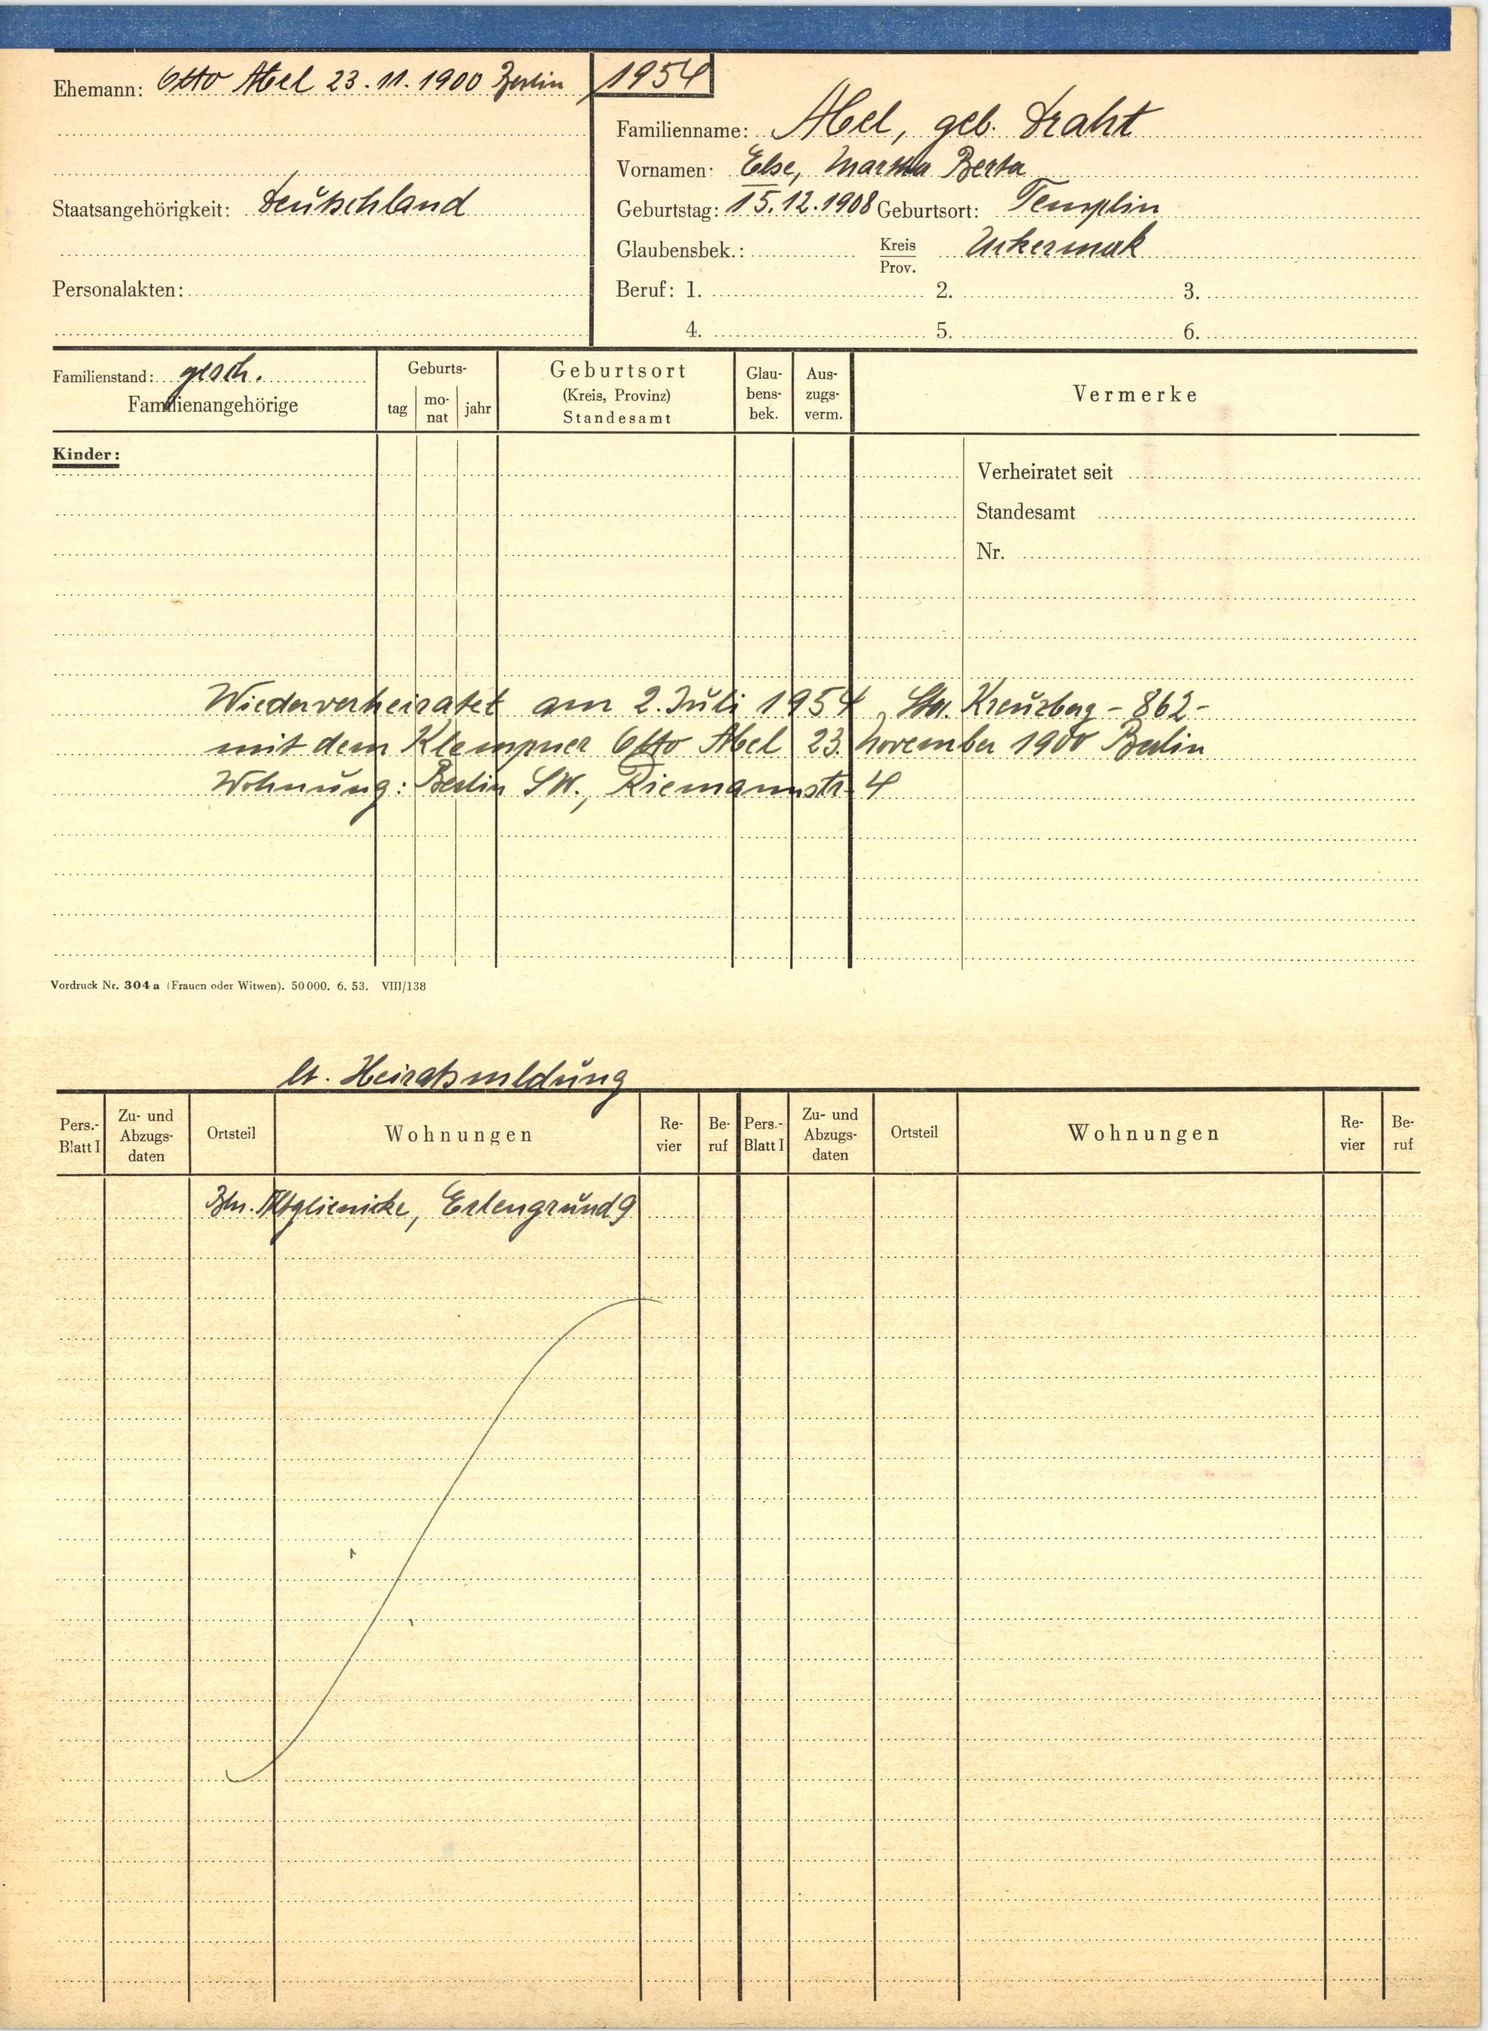
Abel, geb. Draht